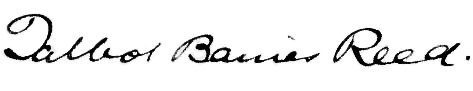
Signature of: talbot baines reed